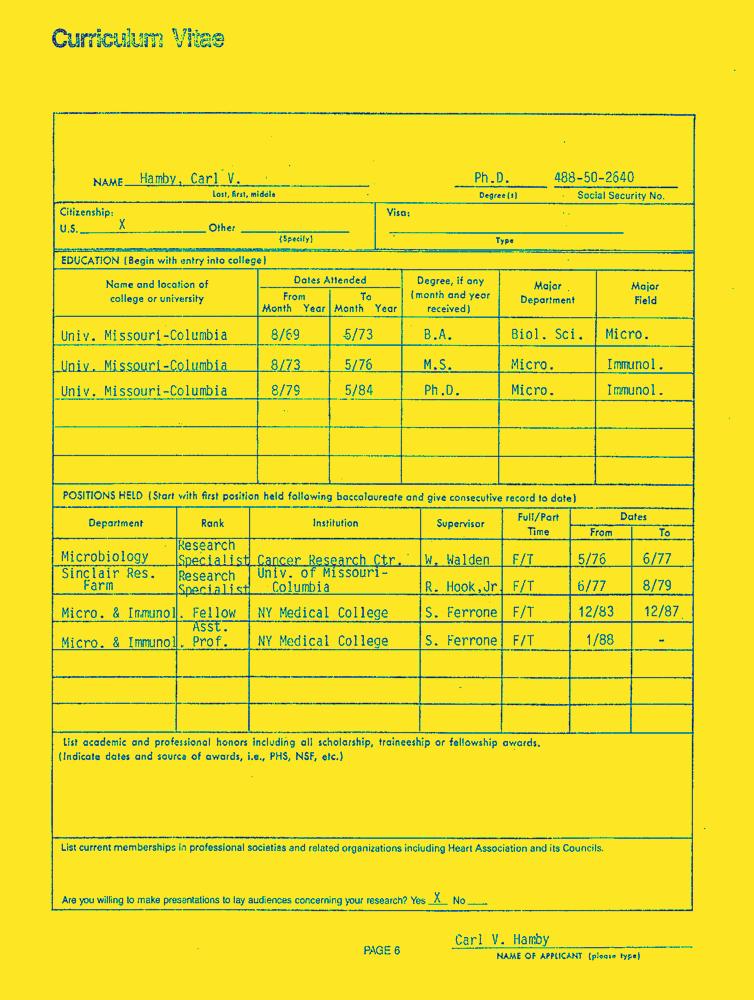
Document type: Resume-Doc